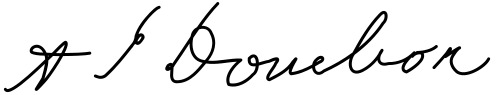
Signature of: andrew jackson donelson